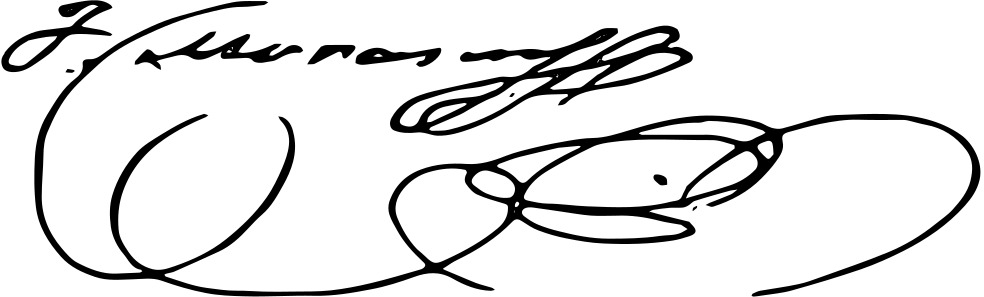
Signature of: francisco morazán